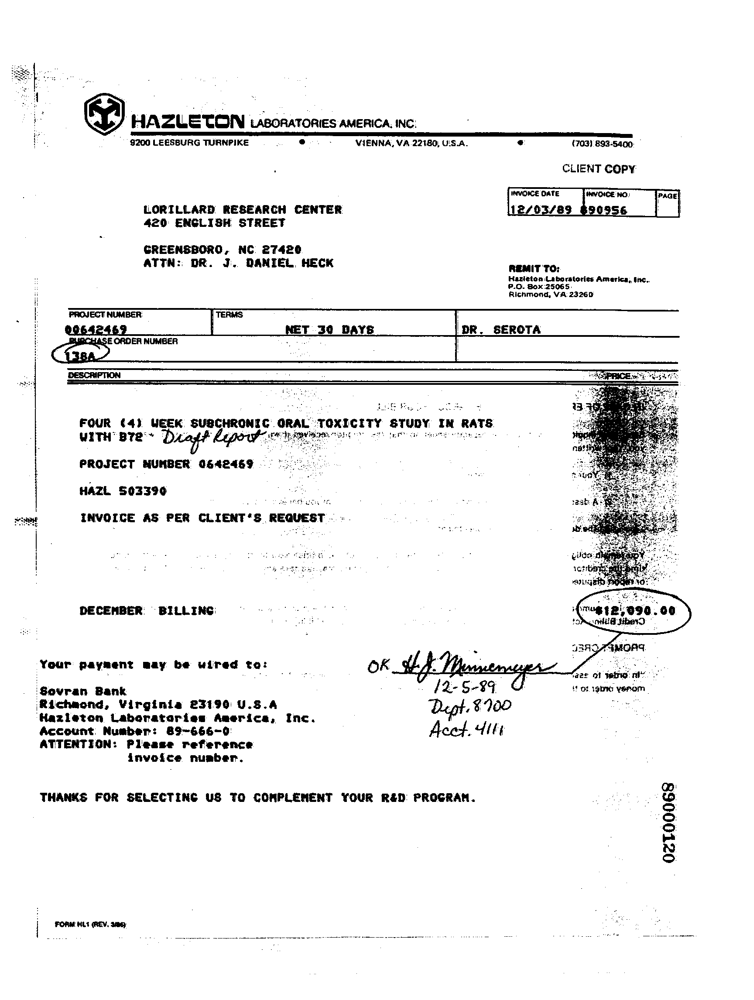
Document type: Invoice